Patient: Female, age 80
An 80-year-old woman presented with a 1-month history of fever and appetite loss. Her chest computed tomography (CT) showed multiple miliary nodular shadows and some small cavitary lesions in all lung fields bilaterally (Fig. 1). Acid-fast bacteria staining of sputum was smear-positive, and tuberculosis was demonstrated in polymerase chain reaction (PCR) testing. The patient was diagnosed as having miliary tuberculosis and pulmonary tuberculosis. She was referred to our hospital and admitted to the isolation ward. She had mild mental retardation and a past history of an ovarian cyst.
On examination, her height was 152.1 cm, her weight was 42.0 kg, her temperature was 36.5  C, her blood pressure was 115/74 mmHg, her pulse rate was 91 beats/min, and her oxygen saturation was 93%. She had anemic conjunctivae and purpura of the right inguinal region and left elbow joint, but no enlarged lymph nodes.
Chest and abdominal examinations showed no specific findings. Laboratory findings showed a normal white blood cell count, anemia (Hb 7.1 g/dl), marked thrombocytopenia (Plt 3000/muL), and elevated CRP (Table 1). Coagulation, liver function, and renal function tests were normal. There was no elevation of bilirubin, urinary urobilinogen. The urine and blood cultures for acid-fast bacteria were negative. Standard anti-tuberculosis treatment (isoniazid 300 mg, rifampicin 450 mg, ethambutol 500 mg, pyrazinamide 1200 mg) was started, along with platelet transfusion after bone marrow puncture at the time of admission. There was no increase of platelets (9000/muL) despite transfusion of 10 units of platelets for two days. In her myelogram, total nucleated cell counts were normal (184,750/muL), differential counts of granulocyte and erythroblast were normal, the megakaryocyte counts were almost normal (111/muL) and no blastoid cells were found. Bone marrow findings showed normal hematopoietic capacity and some epithelioid granulomas with caseating necrosis (Fig. 2). Acid-fast bacteria staining and culture of bone marrow were both negative. Immune thrombocytopenia (ITP) was diagnosed on the basis of the lack of efficacy of platelet transfusion and normal hematopoietic capacity. Anemia improved after transfusion 2 units of RCC. Anti-Helicobacter pylori (HP) antibody, anti-nuclear antibody, and hepatitis C antibody were all negative. Platelet-associated IgG was positive (53.9 ng/107 cells). Therefore, it was considered that the thrombocytopenia was secondary ITP due to miliary tuberculosis.
There was no increase of platelets despite initiation of prednisolone 20 mg on the third day. High-dose IVIG (20,000 mg/day, 476 mg/kg) was given for 5 days because anti-tuberculosis drugs and prednisolone 20 mg were ineffective. Laboratory findings showed temporary improvement of the platelet counts (56,000/muL) on the day 11, but the platelet counts dropped to less than 10,000/muL again in several days. Eltrombopag 12.5 mg, recommended initial dose in Japan, was then added on day 17. However, no platelet increase was achieved, and the eltrombopag dose was then increased by 12.5 mg every two weeks. After prednisolone 20 mg was given for 4 weeks, the dose of prednisolone was decreased to 10 mg for three weeks. Sufficient elevation of the platelets (44,000/muL) was seen when the dose of eltrombopag reached 50 mg on day 65 (Fig. 3). The patient had no bleeding complications and no thrombotic diseases during hospitalization. During the treatment of tuberculosis, the major side effects, including liver dysfunction and rash, were not observed. The respiratory condition gradually improved in the initial two weeks. The drug sensitivity test for Mycobacterium tuberculosis showed that it was sensitive to all anti-tuberculosis drugs. The anti-tuberculosis drugs were decreased to the two drugs isoniazid and rifampicin on day 68. The sputum smear staining showed negative conversion at 5 weeks. A chest X-ray showed improvement of the miliary nodular shadows. She was discharged to her house on day 71. It was planned to give the patient standard anti-tuberculosis treatment for an extra 3 months (total 9 months) because of steroid use and the presence of miliary tuberculosis.
Keywords: eltrombopag, immune thrombocytopenia, tuberculosis
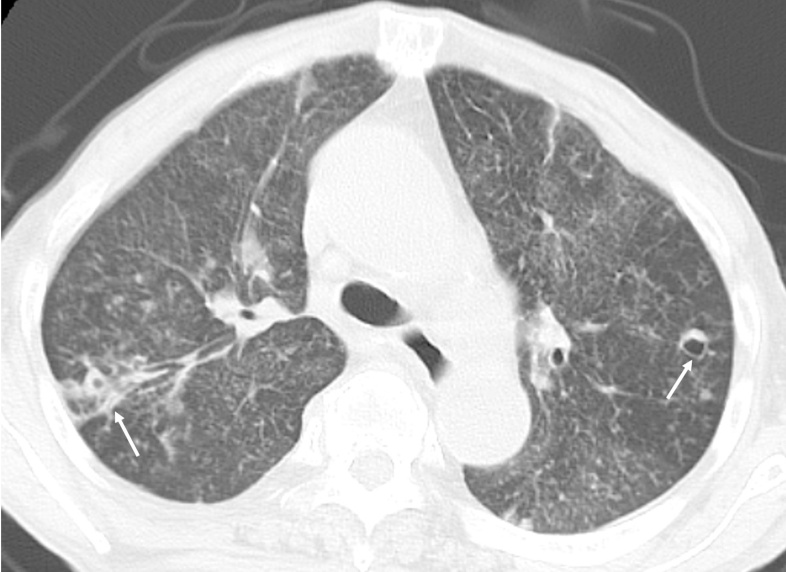
Image caption: Chest CT on admission. . Chest CT shows multiple miliary nodular shadows and some small cavitary legions in all lung fields bilaterally. The arrows indicate some small cavitary lesions.